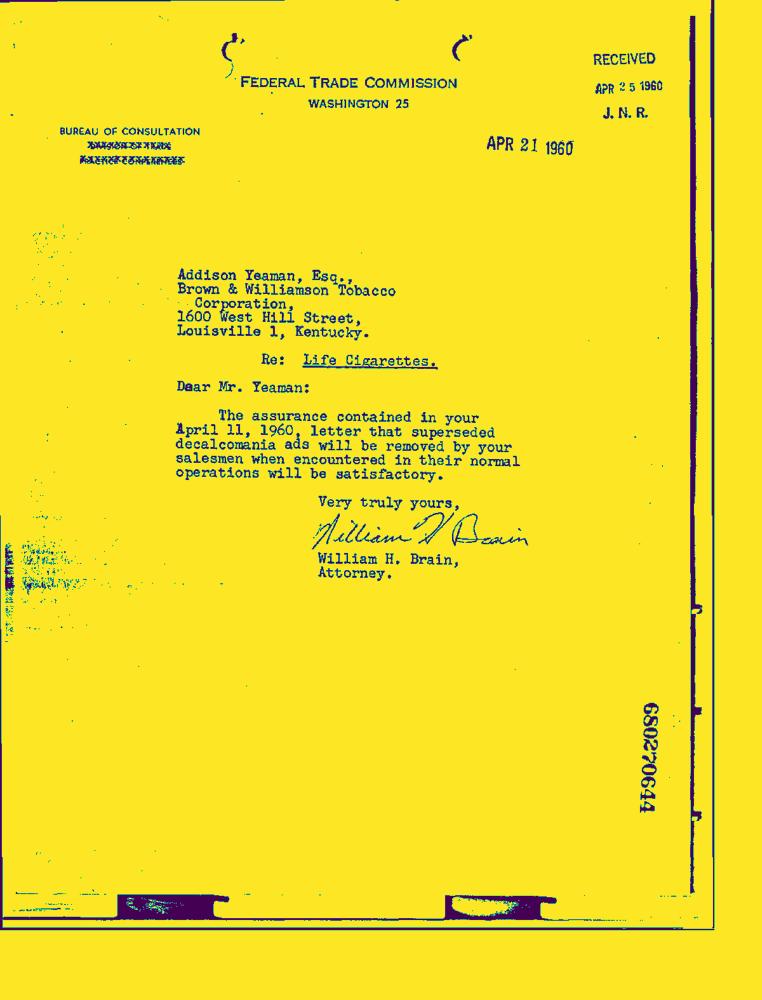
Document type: Letter-Doc